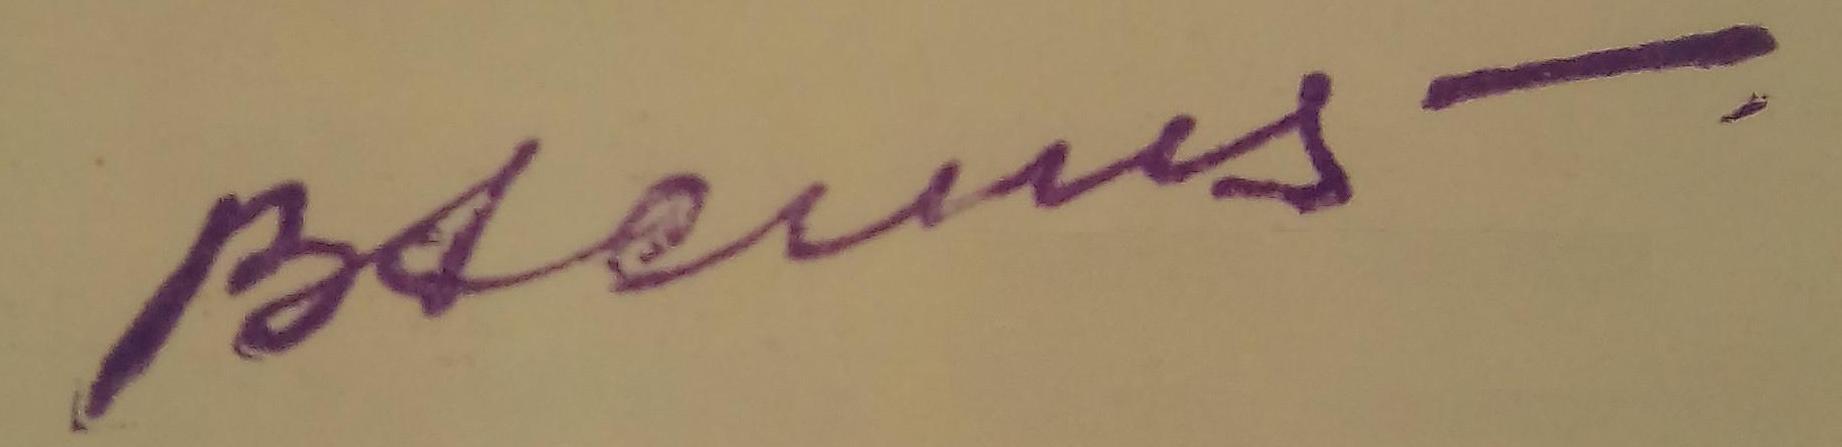
Signature of: władimir waslajew